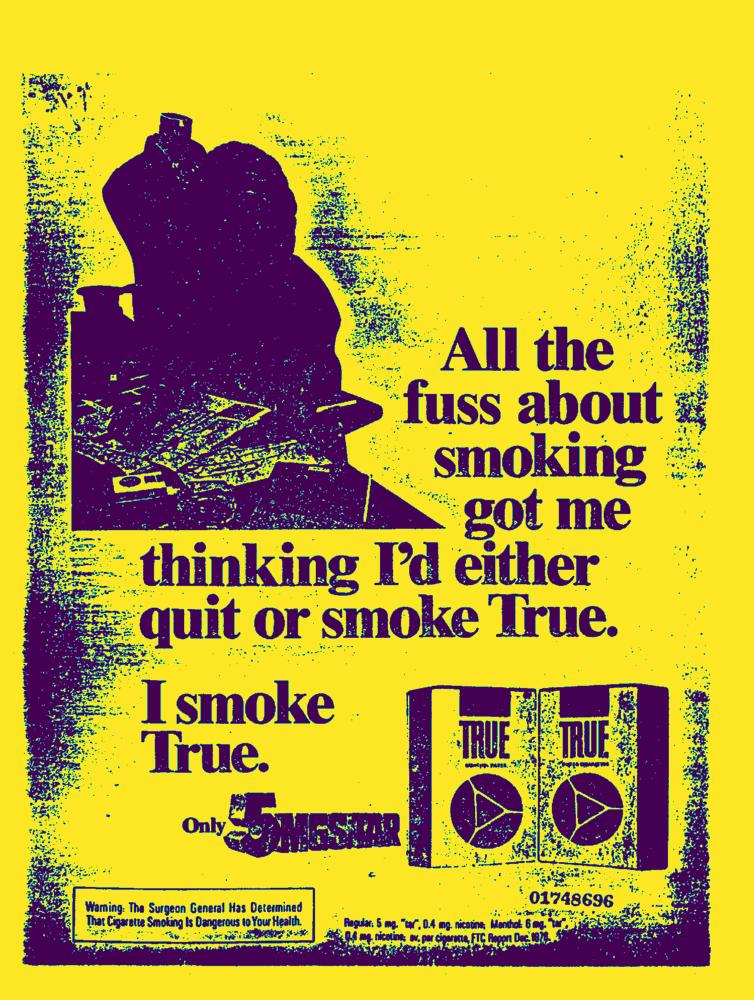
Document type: AD